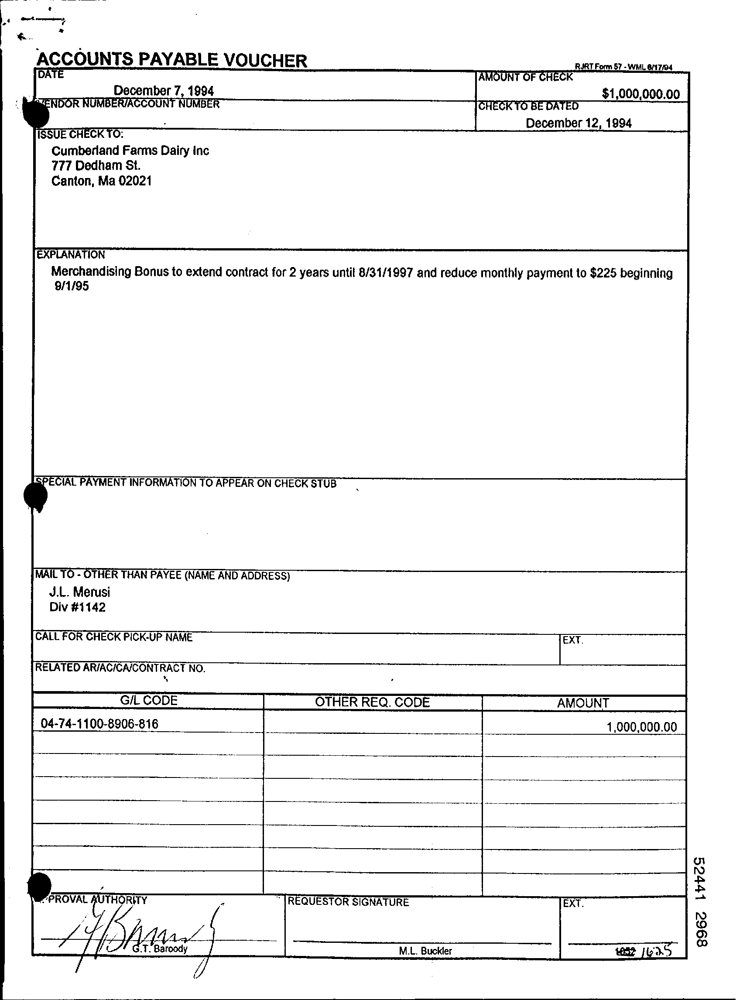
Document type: Invoice